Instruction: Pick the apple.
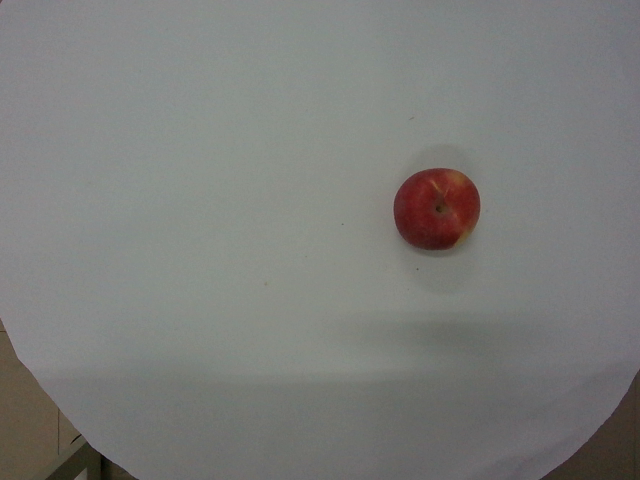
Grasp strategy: vertical